Patient: Male, age 24
Our patient is a 24-year old caucasian male diagnosed with SLE and associated antiphospholipid syndrome (APS) in 2001 at the age of 9. Initial symptoms were arthralgia, livedo reticularis and a decrease in complement. In 2005 he developed a class 4a glomerulonephritis. He was treated with prednisolone and cyclophosphamide as induction therapy and with azathioprine as maintenance treatment. Azathioprin was later changed to mycophenolate mofetil (MMF). His renal function normalized with an estimated glomerular filtration rate (eGFr) of 71 ml/min but permanent albuminuria of 2-3g/24 h. The diagnosis of APS was made in 2009 based on deep vein thrombosis, positive lupus anticoagulant >150 s (<42 s), elevated beta2-glycoprotein IgM 51 103 units/l (<20 units/l) and beta2-glycoprotein IgG 75 103 units/l (<20 units/l) and an increased APTT of 138 s (25-38 s) and he was therefore treated with warfarin (INR 2.0-3.5).
In spite of the heavy immunosuppressive treatment, his SLE worsened. In 2008, he was seen in our department for the first time due to an increased cough, dyspnea and hemoptysis. He was in a physical good shape playing football in spite of his kidney and lung symptoms even when his haemoptysis worsened. A high-resolution computed tomography (HRCT) showed lobular ground glass attenuation compatible with alveolar bleeding (Fig. 1), confirmed by a bronchoscopy showing hemorrhagic lavage fluid and hemosiderin-laden macrophages (Fig. 2). Culture was without mycobacteria or other microorganisms. During the DAH episode he had low C3c 5.5 mumol/l (6.7-13.4 mumol/l), thrombocytopenia 84 109/l (145-350 109/l), low hemoglobin 6.8 mmol/l (8.3-10.5 mmol/l) and a hematocrite of 0.37 (0.40-0.50). The findings were interpreted as an activation of his SLE and the mycophenolate dosage was increased. Due to recurrent haemoptysis, RTX was added to his treatment. As induction therapy, 1g of RTX was administered twice two weeks apart. His condition improved rapidly. Forced expiratory volume in 1 second (FEV1) increased from 2.47L to 2.93L and forced vital capacity (FVC) increased from 2.72L to 3.28L. His haemoptysis decreased significantly. HRCT show significantly regression in ground glass attenuation (Fig. 3).
However, after 3 months, the dyspnea and haemoptysis returned and he again required RTX followed by continuous RTX 1g initially once a year. Due to recurrent and increasing hemoptysis after two years of treatment, the intervals were shortened to 6 months between each series of RTX.
During the 8 years with DAH, the patient was only hospitalized once due to a pulmonary infection. He has never been hospitalized due to DAH and has never needed mechanical ventilation.
His current treatment consists of prednisolone 10 mg x 1, mycophenolate mofetil 500 mg x 3, hydroxychloroquin 200 mg x 1 and 1 g of RTX every 4 months.
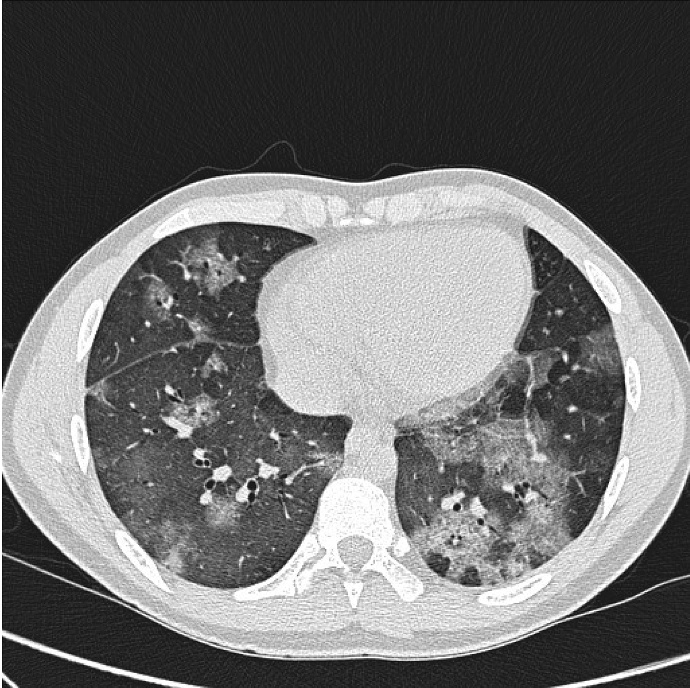
Image caption: High-resolution computed tomography (HRCT) showing lobular ground-glass opacities and in some areas interlobular septal thickening superimposed on ground-glass opacity (crazy paving pattern) compatible with alveolar bleeding.